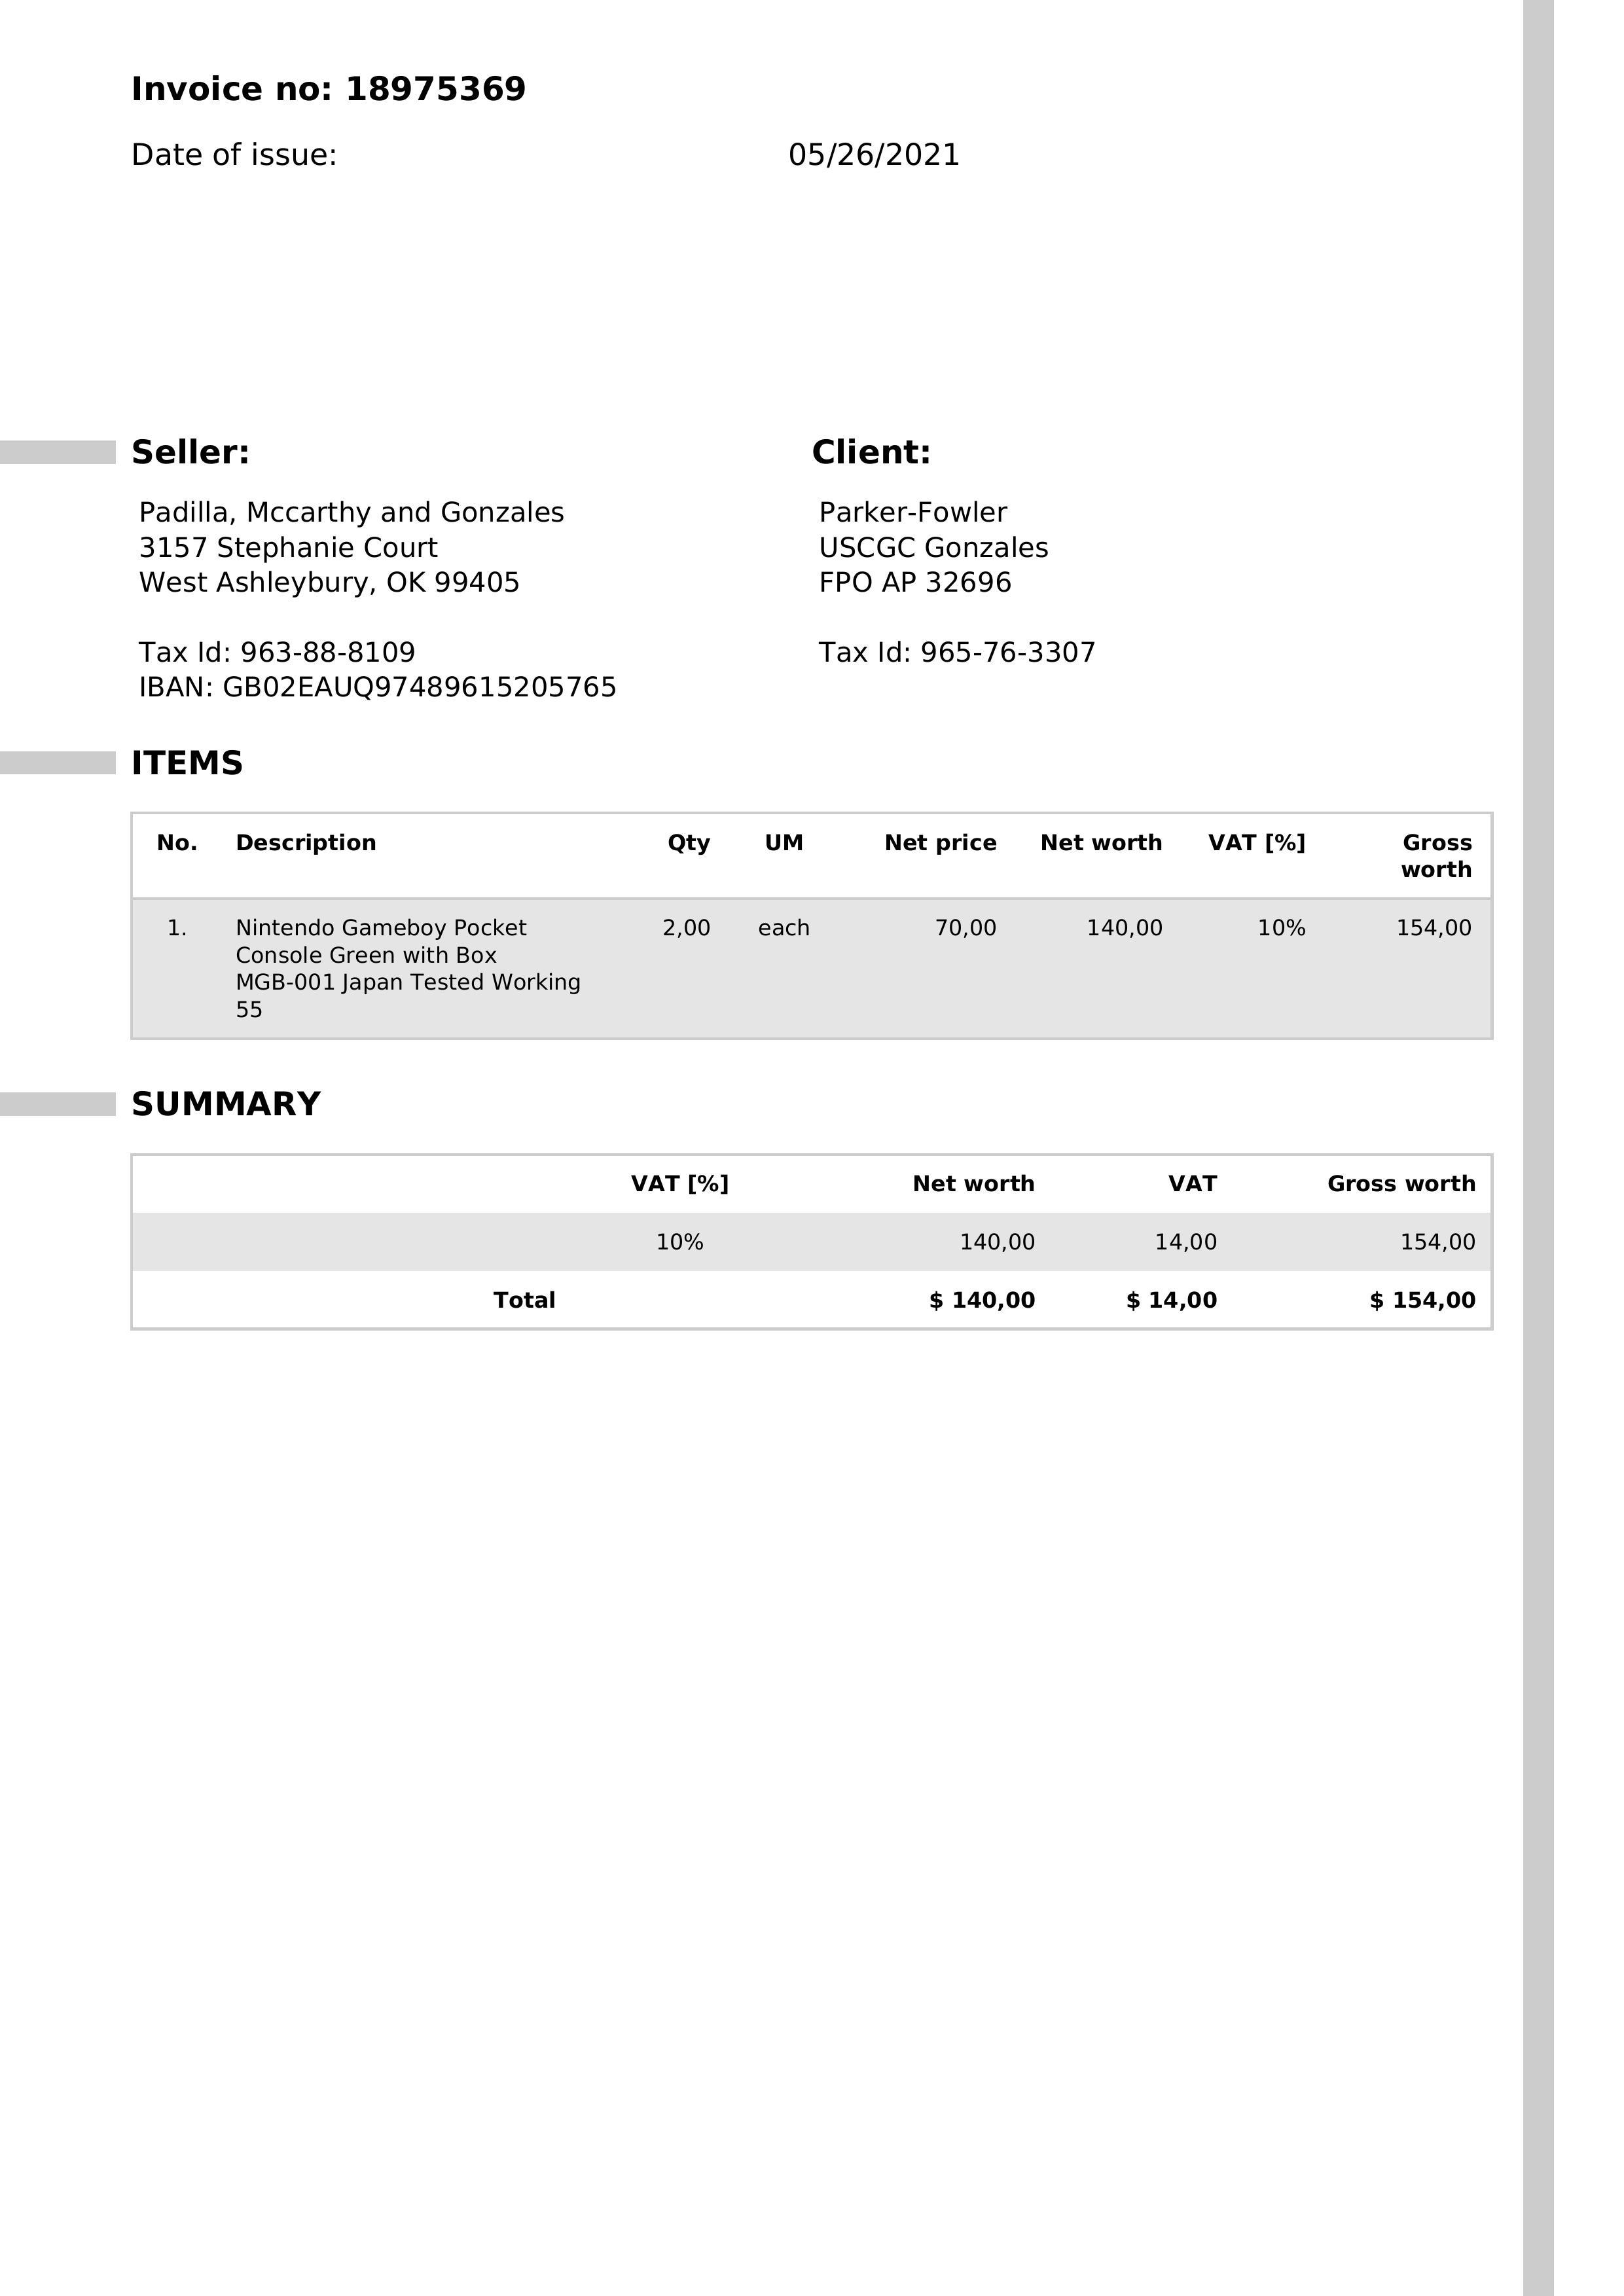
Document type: Invoice